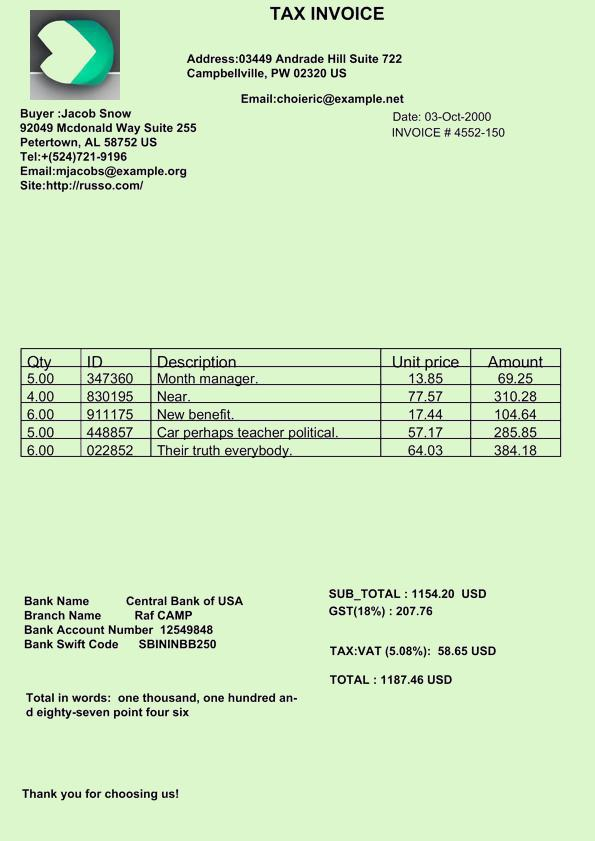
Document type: Invoice